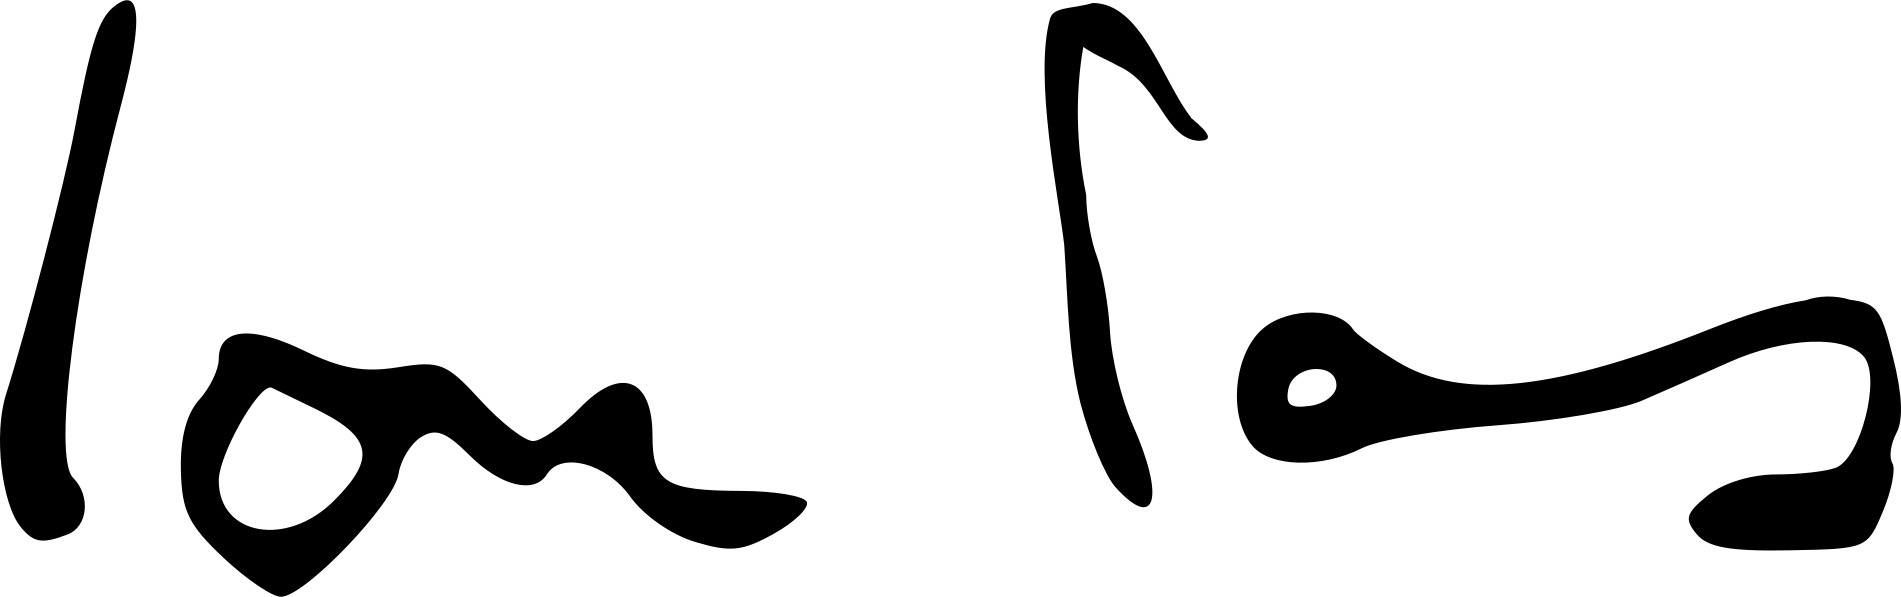
Signature of: ion pas